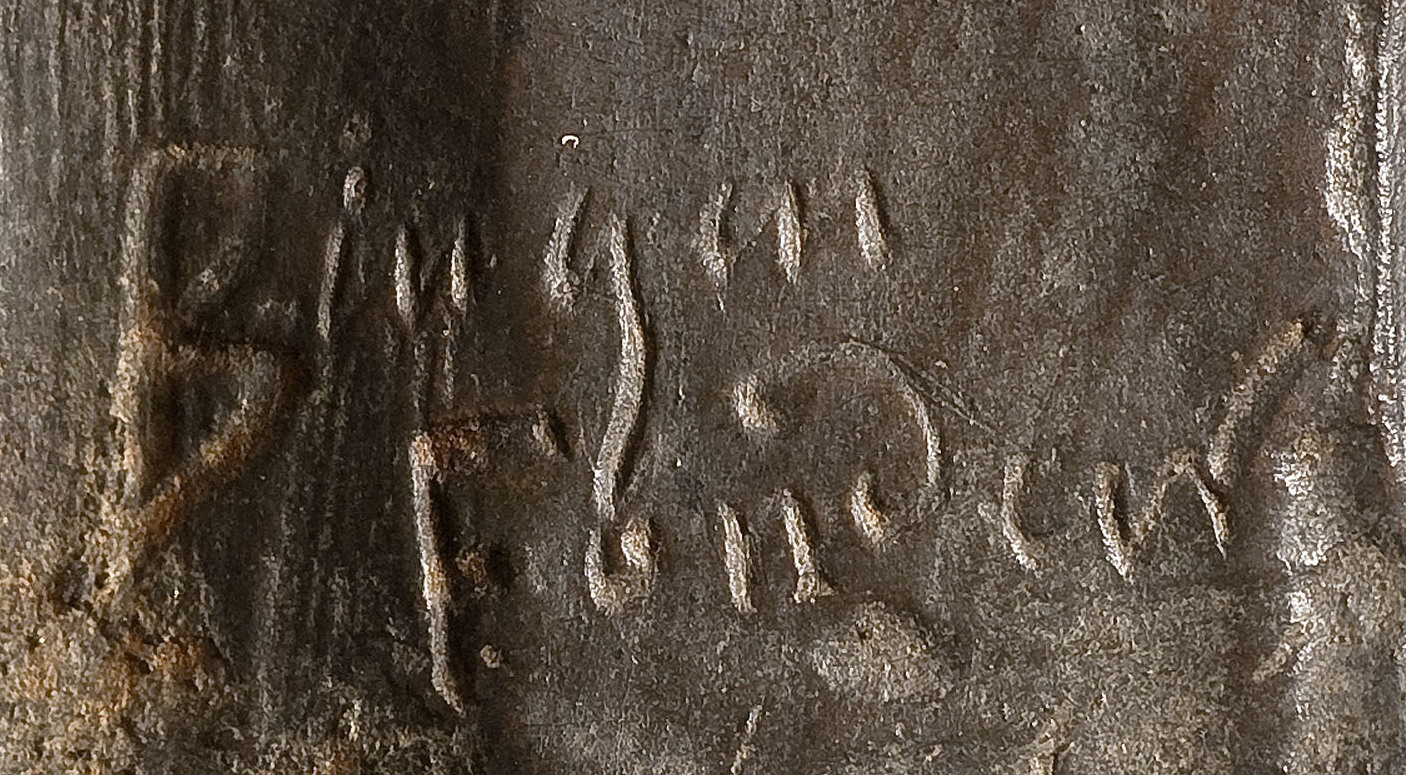
Signature of: pierre bingen